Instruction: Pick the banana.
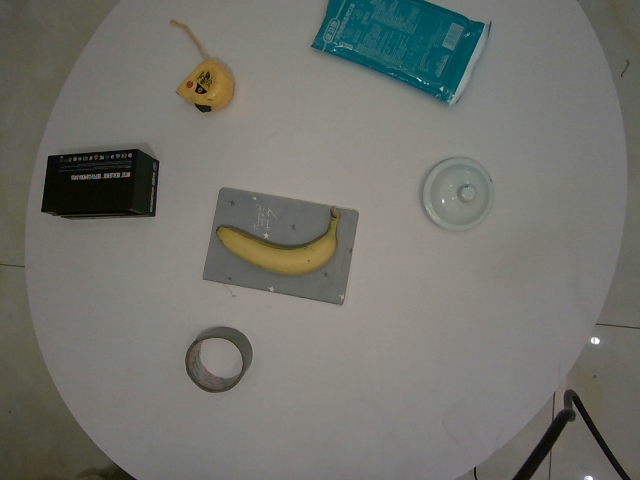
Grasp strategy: vertical